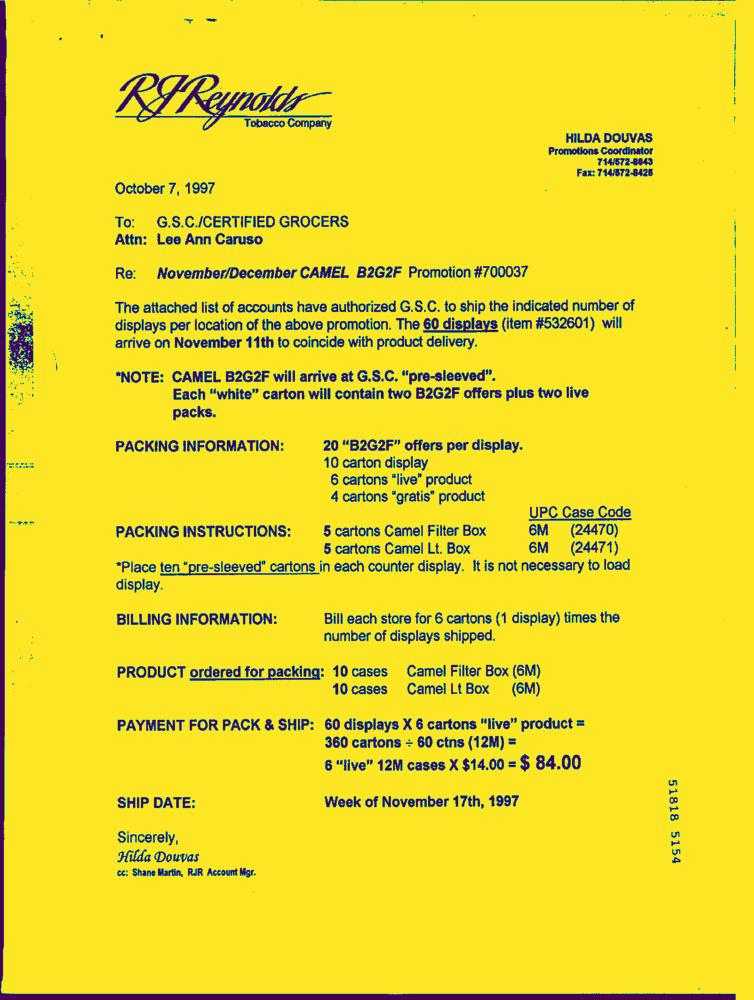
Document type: Letter-Doc